Question: What could the diagnosis suggest?
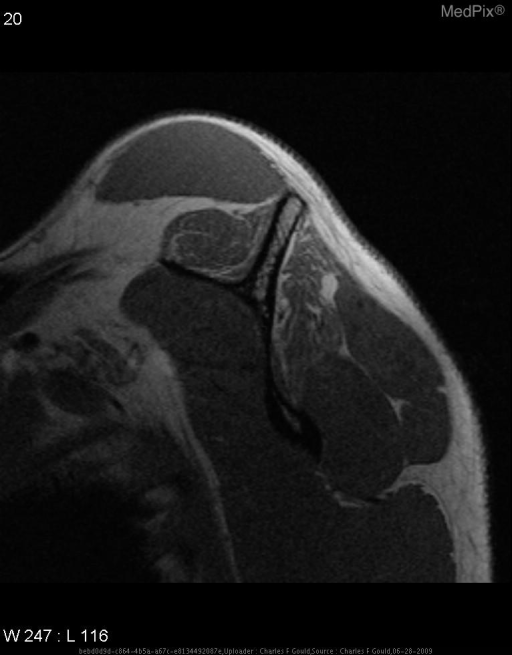
Answer: The possible diagnosis includes •  Traumatic neuropraxia
•  Neuropathy secondary to C-spine DJD
•  Non-specific myositis
•  Muscle belly trauma
•  Nerve compression
•  Rotator cuff tear.